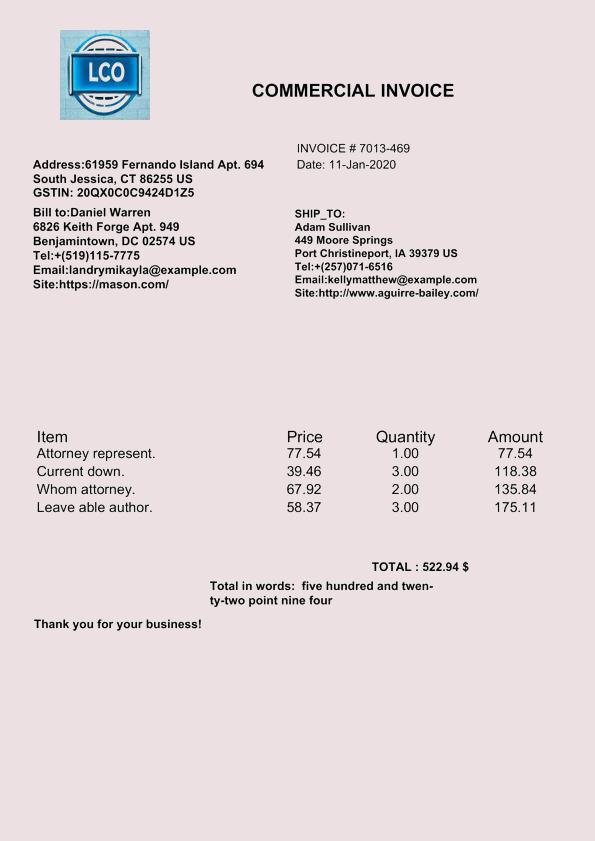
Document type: Invoice